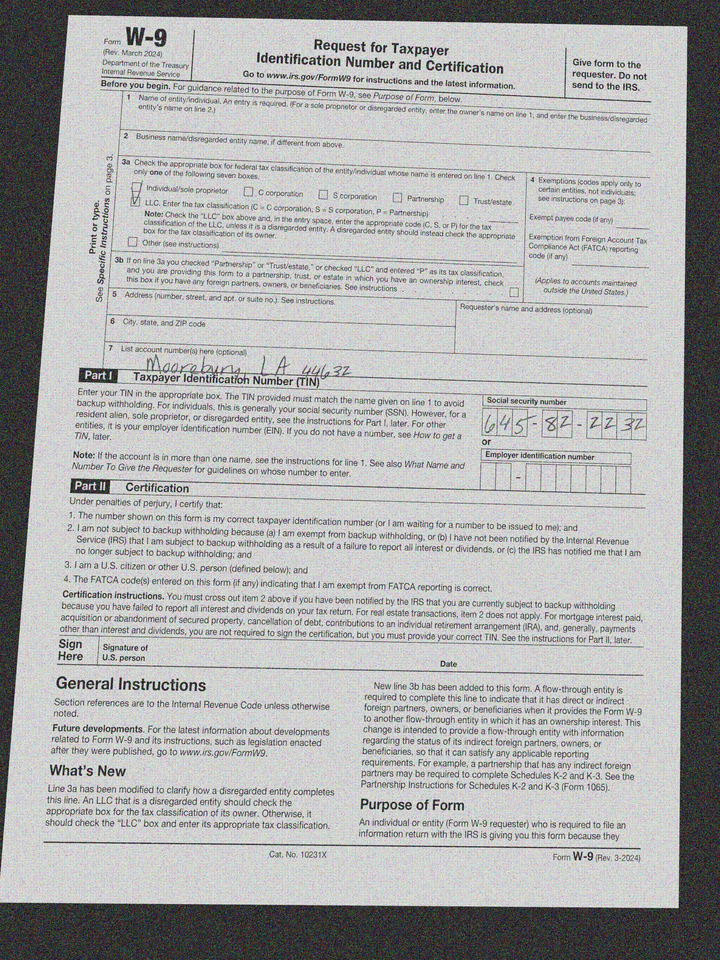
adr2: Moorebury, LA 44632
cbx: yes
ssn: 645822232